Retrieve the amount in words, amount in figures, name of the payee, date on the cheque, and the bank name from the image.
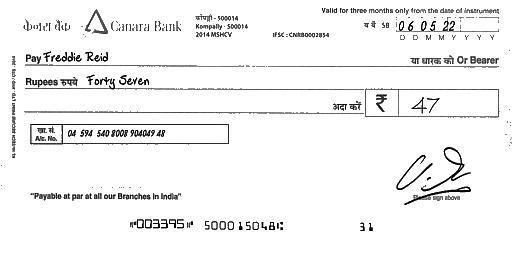
amt_in_words: Forty Seven
amt_in_figures: 47
payee_name: Freddie Reid
bank_name: Canara Bank
cheque_date: 06/05/22